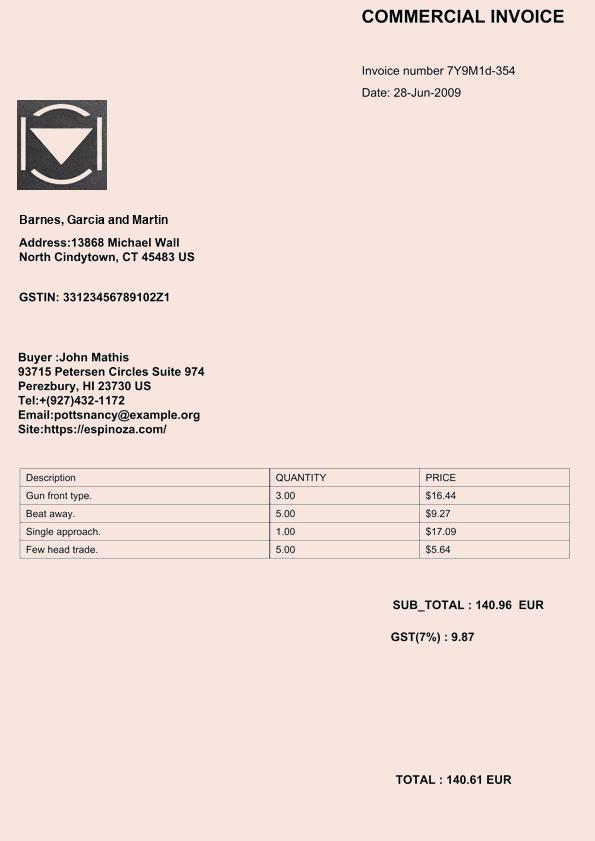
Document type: Invoice